Question: In what way does the history help explain the case?
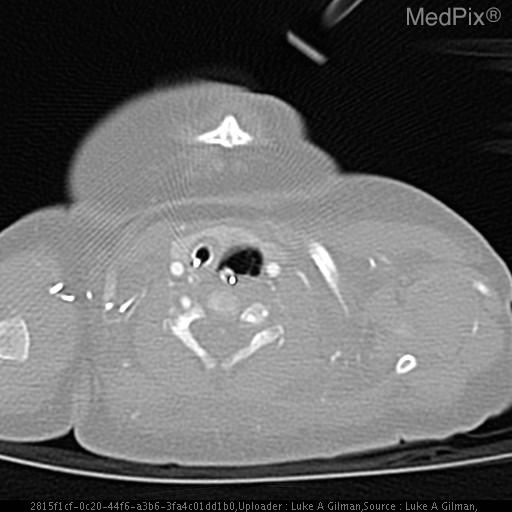
Answer: The patient's history of 56 d/o male in NICU with history of imperforate anus, malrotation, tracheal and esophageal atresia, s/p multiple bowel surgeries and gastrostomy tube placement who presents with decreased lung sounds throughout the R lung and collapsed RMSB on bronchoscopy. is key in understanding the case.